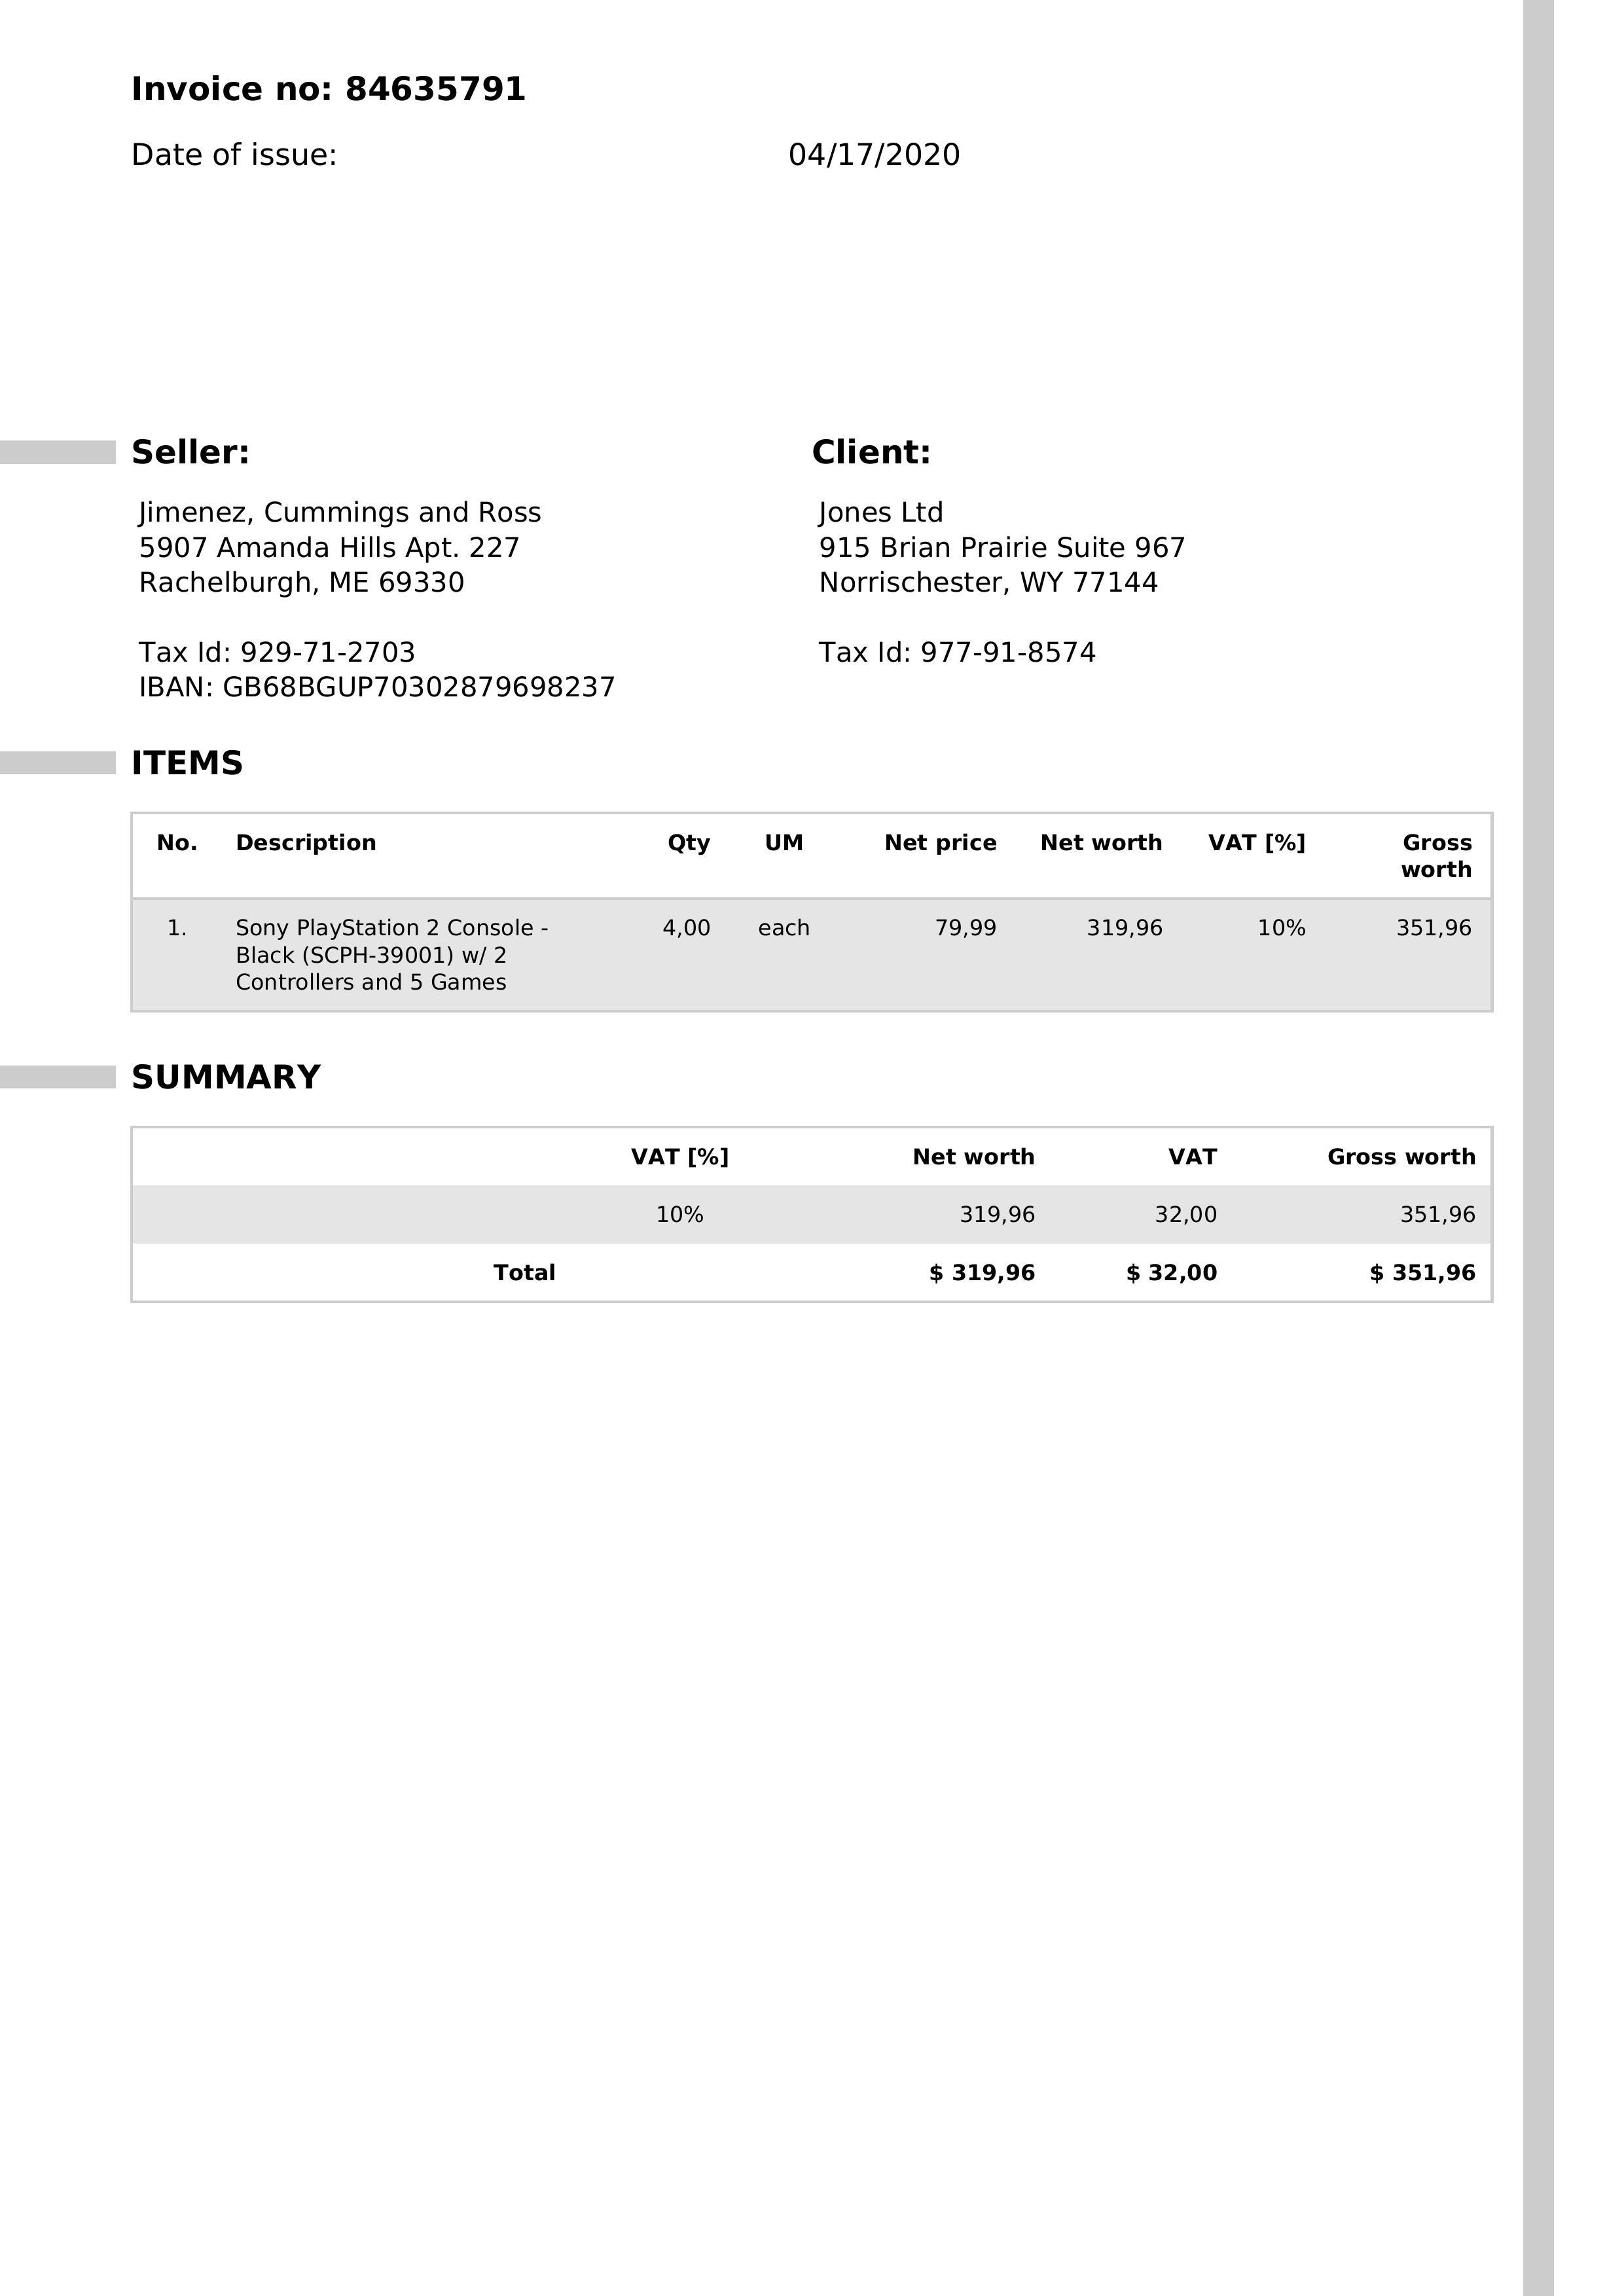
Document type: Invoice